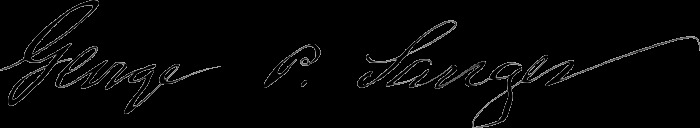
Signature of: george partridge sanger